Question: Talk about the condition:
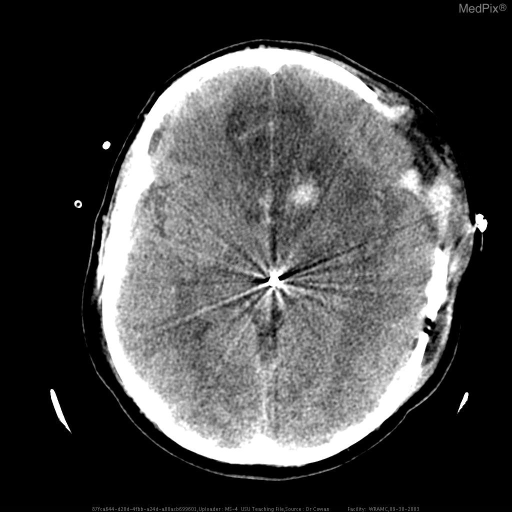
Answer: The disease is discussed as: The calvarial bone is being *stored* inside the patient's own body for later use in reconstructing the skull.